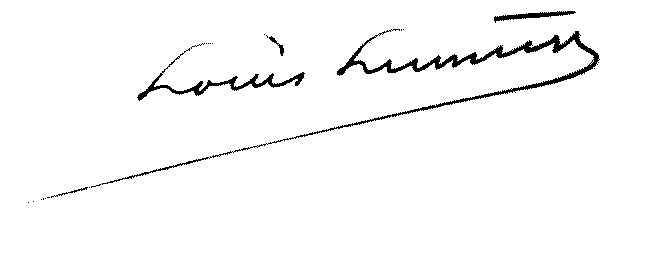
Signature of: louis lumière